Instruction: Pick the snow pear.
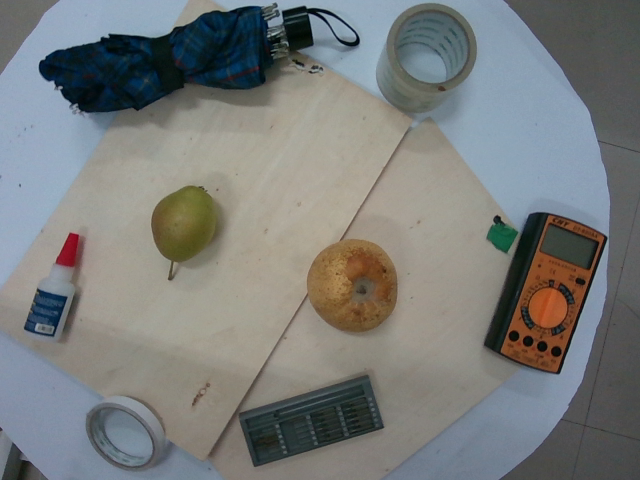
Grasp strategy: vertical